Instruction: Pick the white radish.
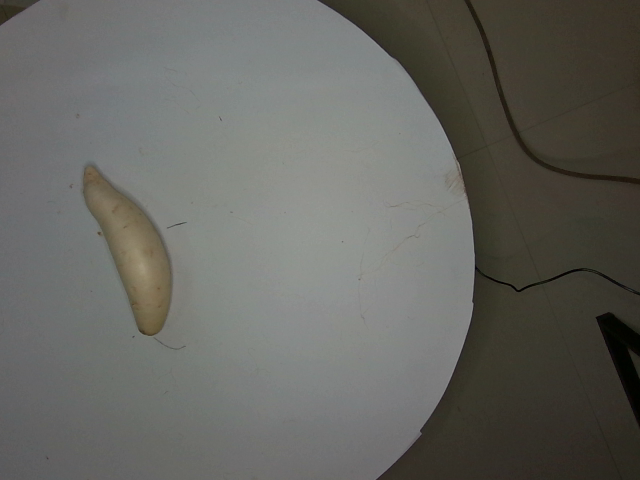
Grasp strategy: vertical